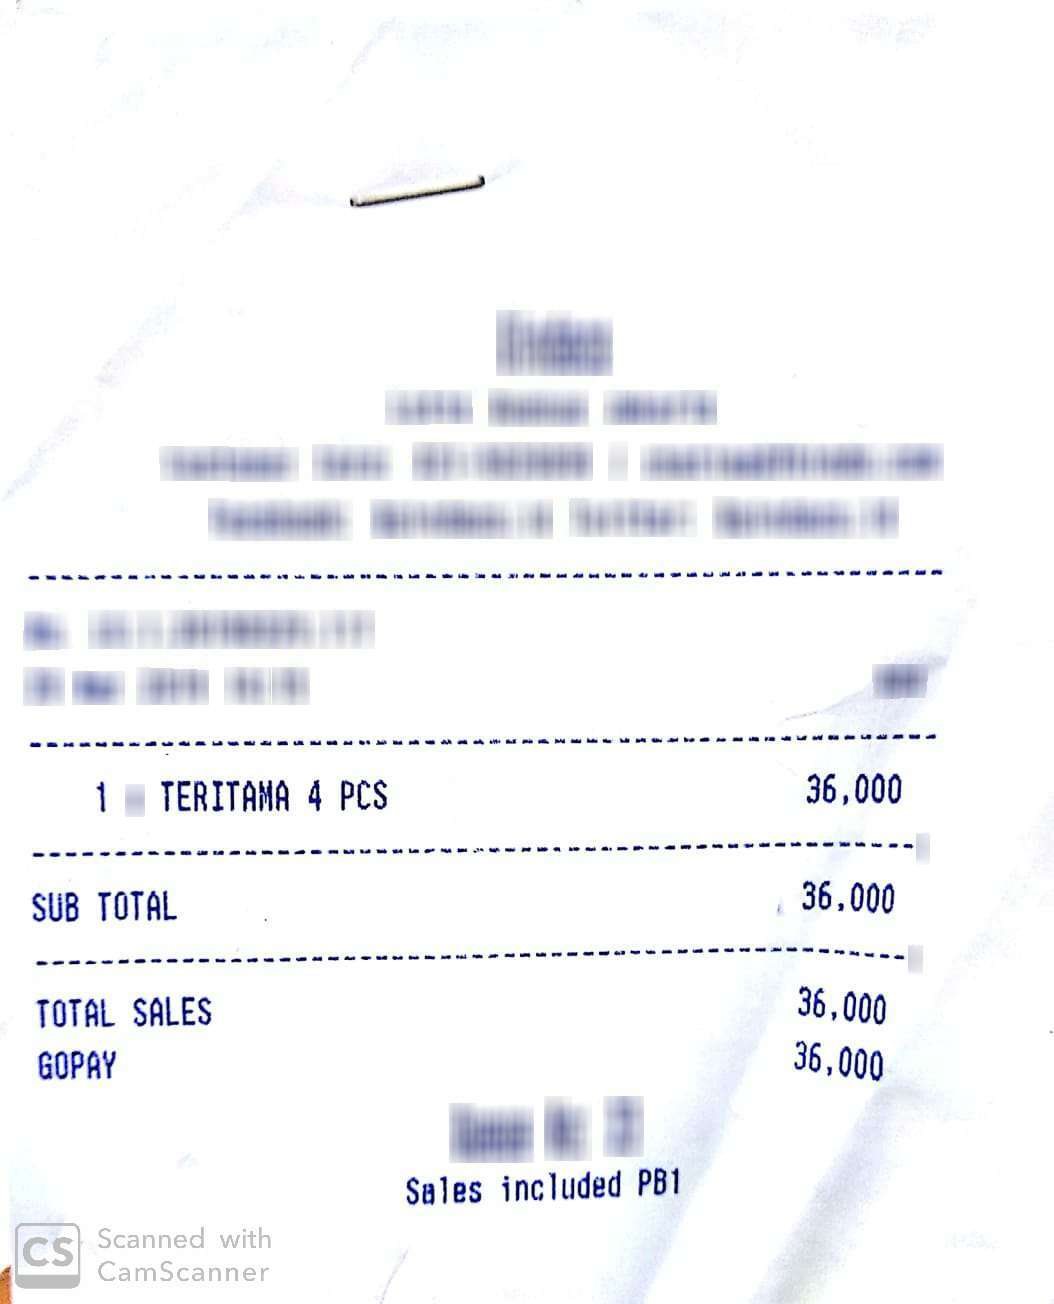
Number of items: 4
Subtotal: 36,000
Total: 36,000
OCR text regions:
text: TERITAMA
text: 4
text: PCS
text: 1
text: 36,000
text: Sales
text: included
text: PB1
text: SUB
text: TOTAL
text: 36,000
text: TOTAL
text: SALES
text: 36,000
text: GOPAY
text: 36,000